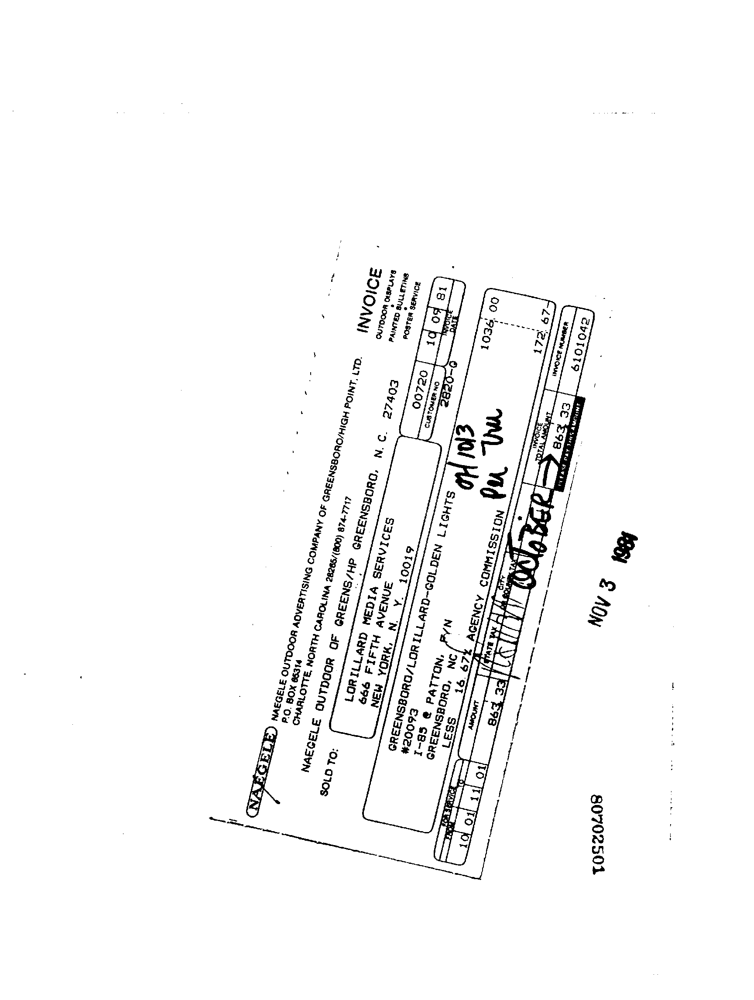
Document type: Invoice